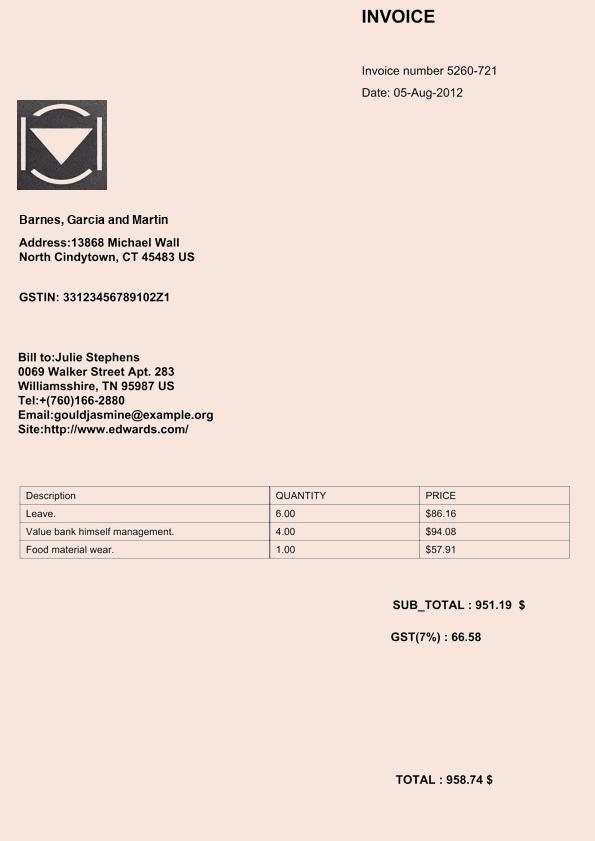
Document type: Invoice